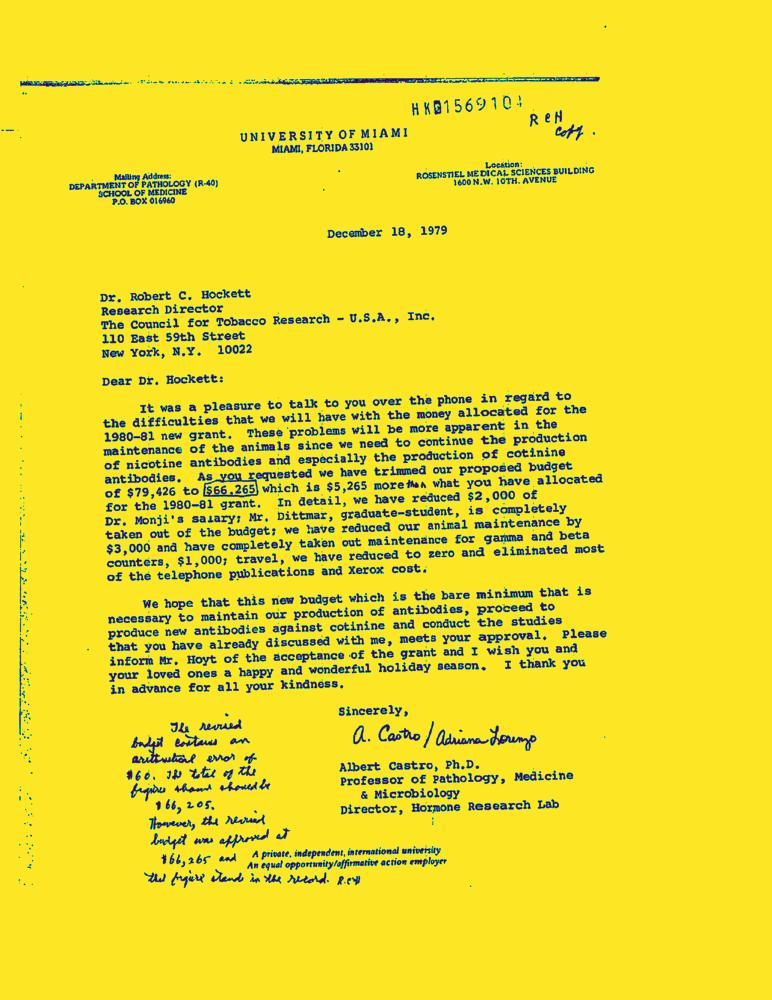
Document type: Letter-Doc